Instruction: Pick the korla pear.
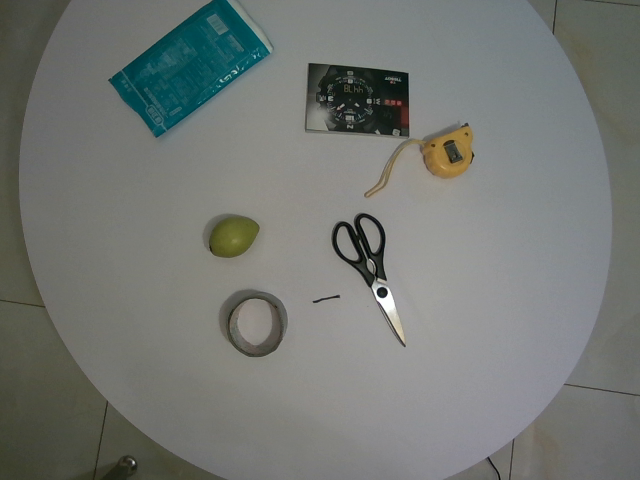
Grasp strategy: vertical